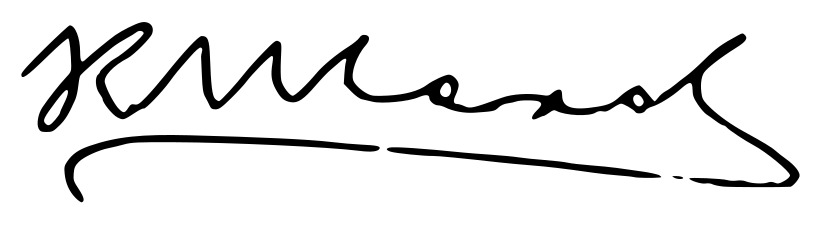
Signature of: kosta shahov